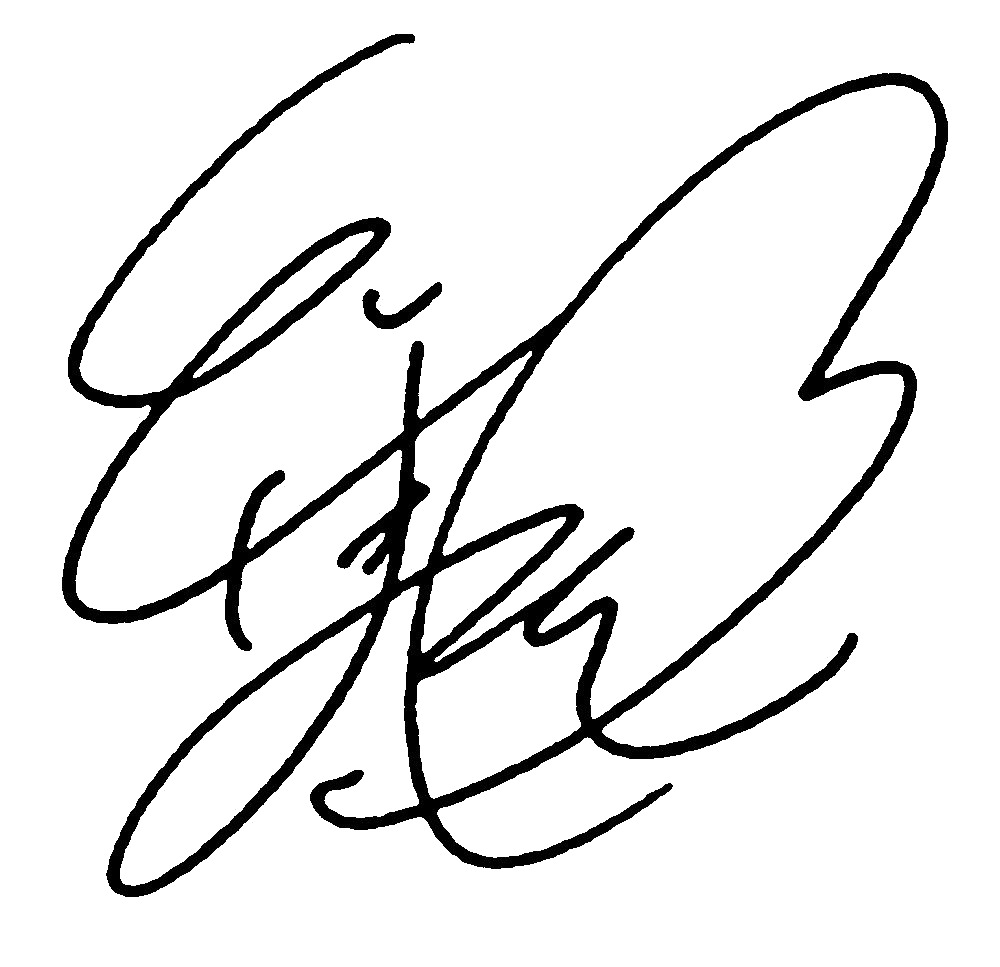
Signature of: makoto toda